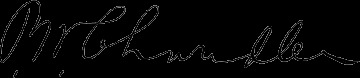
Signature of: peleg chandler